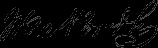
Signature of: william north